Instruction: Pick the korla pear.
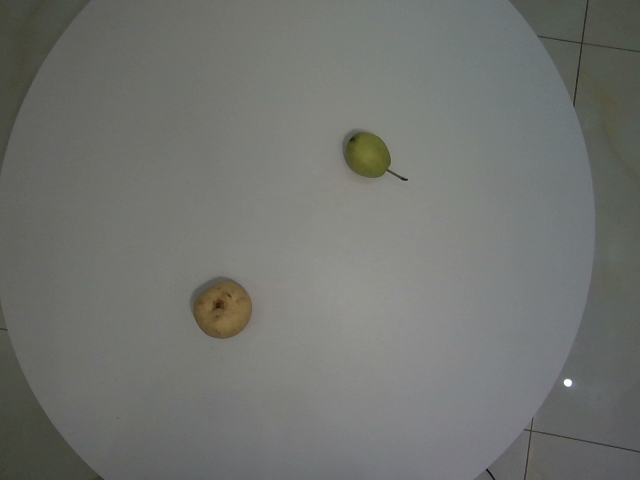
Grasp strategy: vertical